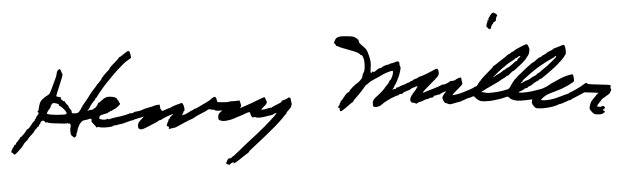
Signature of: henry miller